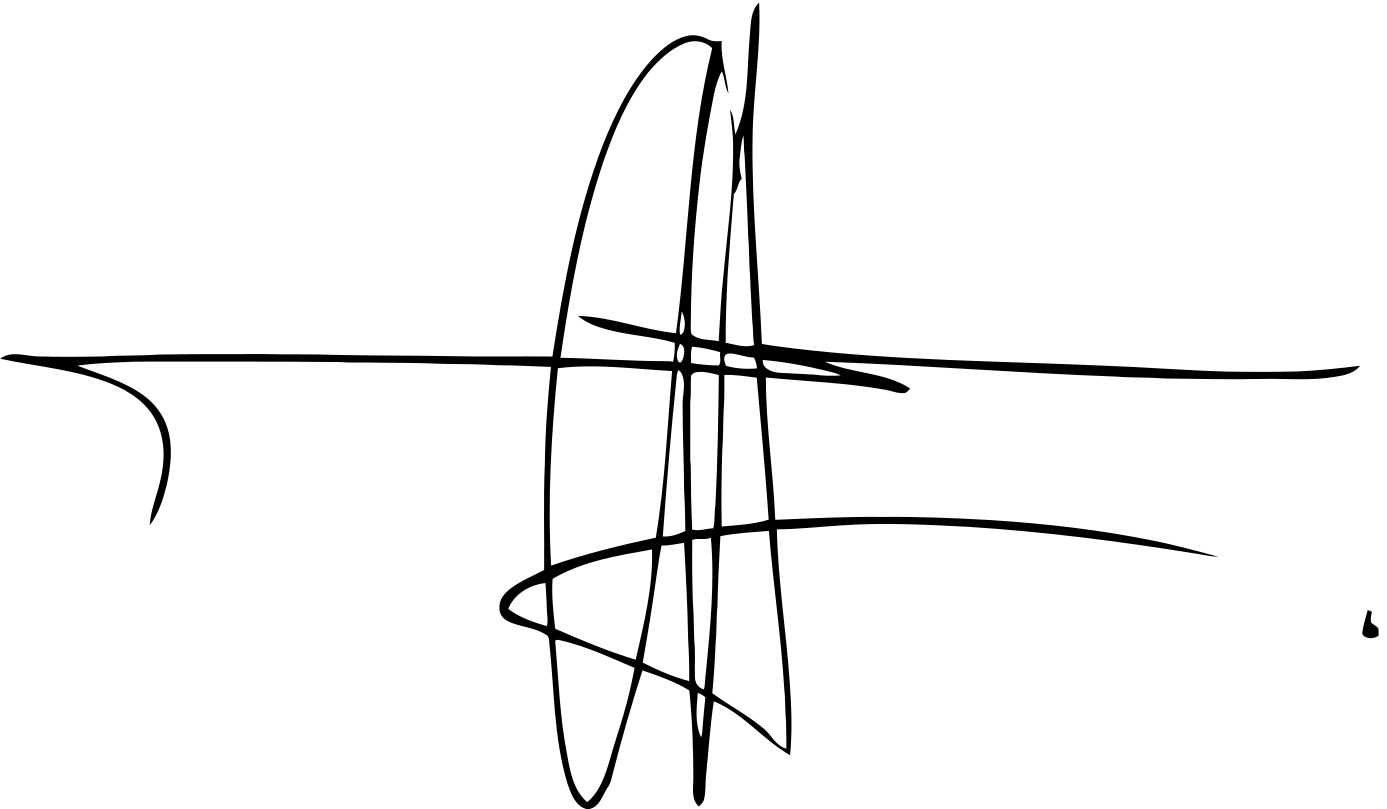
Signature of: edi rama